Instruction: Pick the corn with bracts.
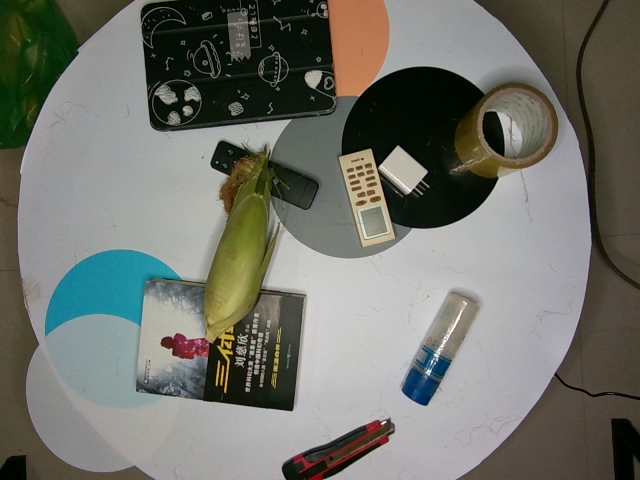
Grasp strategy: vertical